Question: What is the suspected problem?
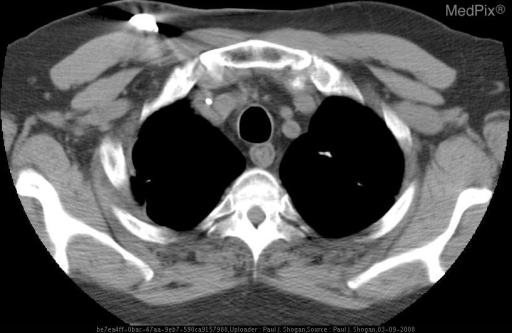
Answer: The findings suggest Unenhanced axial CT image demonstrates the smooth double ring appearance of the proximal esophagus.  The lower attenuating central band is in the range of fat attenuation.. Unenhanced axial CT image demonstrates the smooth double ring appearance of the proximal esophagus.  The lower attenuating central band is in the range of fat attenuation.. The patient might have a history of 62 yo male with history of lung carcinoma..